Question: Explain the disease:
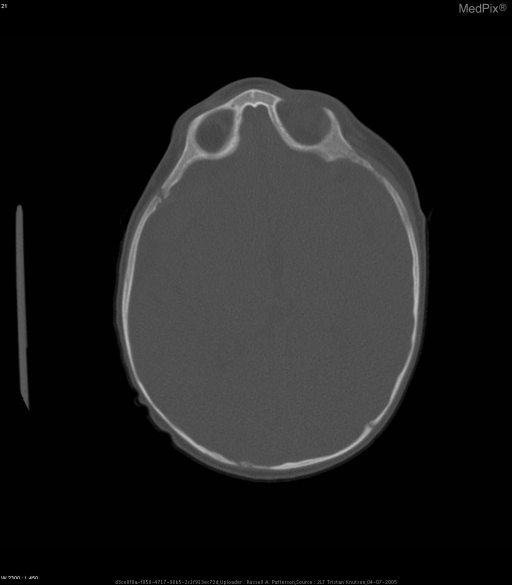
Answer: The disease is discussed as: Craniosynostosis is the early fusion of one or more of the cranial sutures.  The incidence of craniosynostosis in newborns is approximately .4 per 1000; and, less than 10% involve the metopic suture.  Metopic craniosynostosis  usually only has cosmetic consequences, and the patients usually have normal intellectual development. This condition is usually idiopathic, but there are other varieties of craniosynostosis that are components of syndromes.